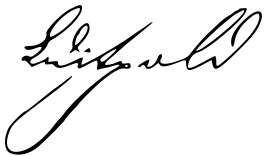
Signature of: luitpold prince regent of bavaria